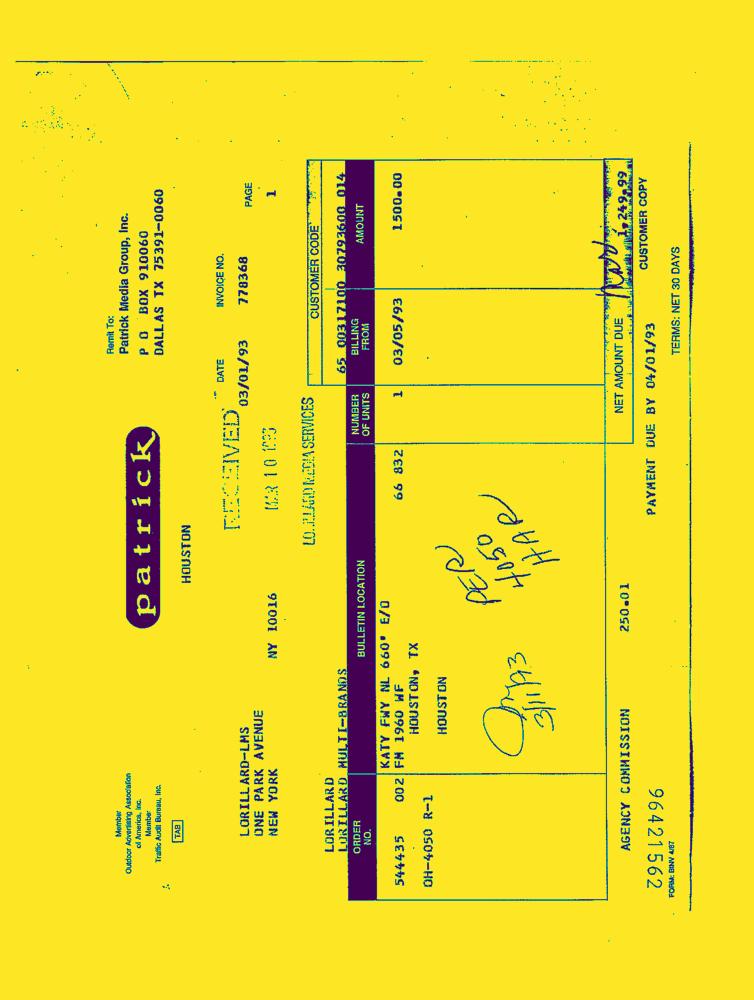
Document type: Invoice-Doc